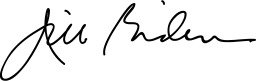
Signature of: jill biden